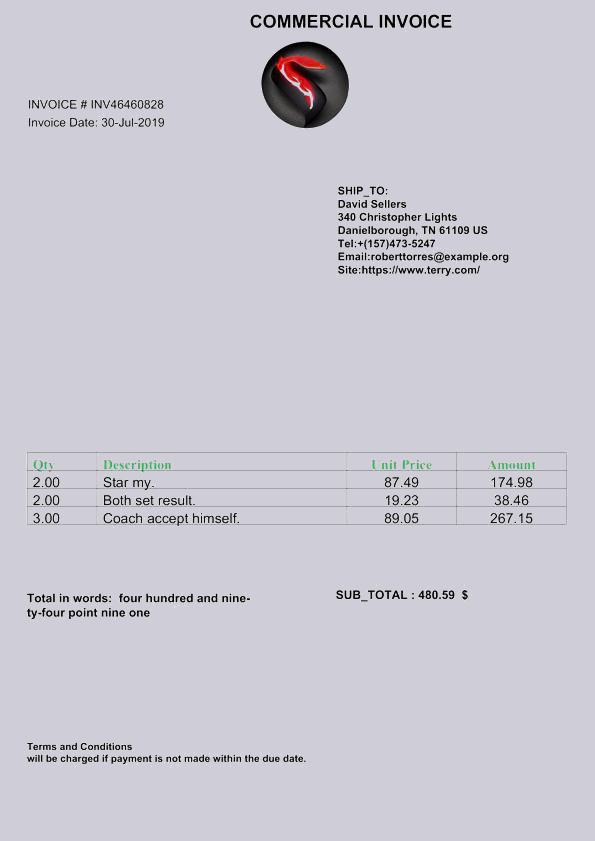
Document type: Invoice